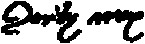
Signature of: dorothy may